Question: What was observed in the imaging?
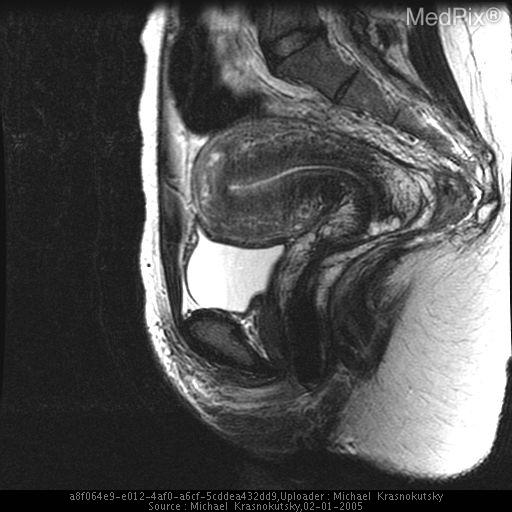
Answer: The imaging shows Ultrasound demonstrated heterogenous uterus.  There were no fibroids.  MRI of the pelvis confirmed suspicion of adenomyosis.  T2 sequence demonstrates thickening of junctional zone and increased focal signal through out the myometrium. Sagital T2 MRI through the midline of the uterus demonstrate thickened junctional zone and numerous foci of increased signal dispursed through the myometrium..